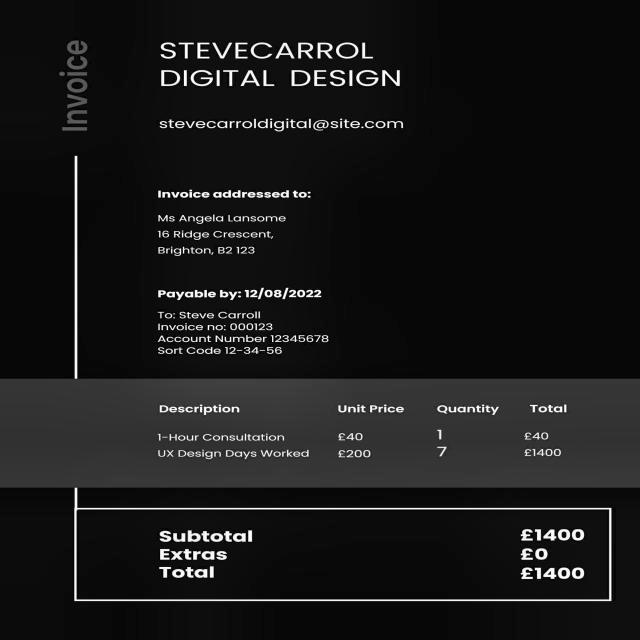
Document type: Invoice